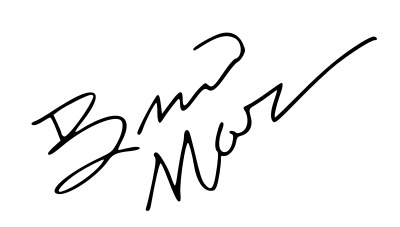
Signature of: bruno mars